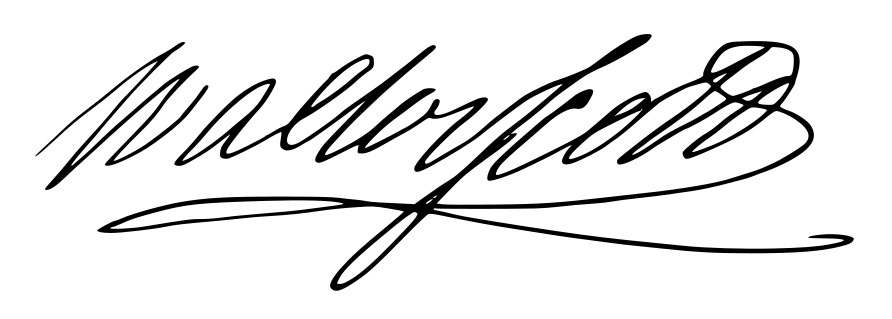
Signature of: walter scott